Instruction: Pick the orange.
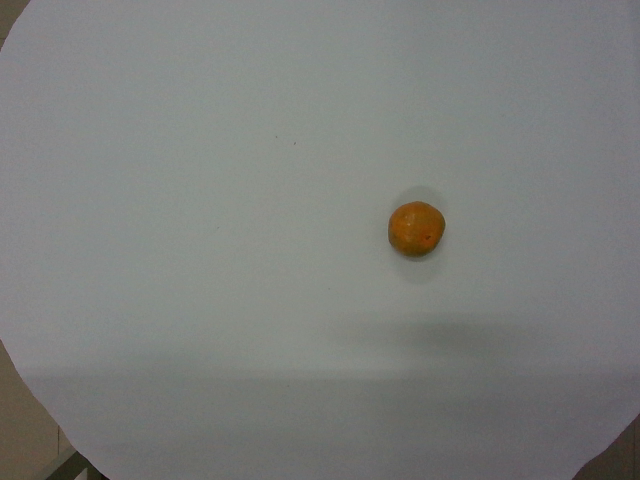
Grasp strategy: vertical